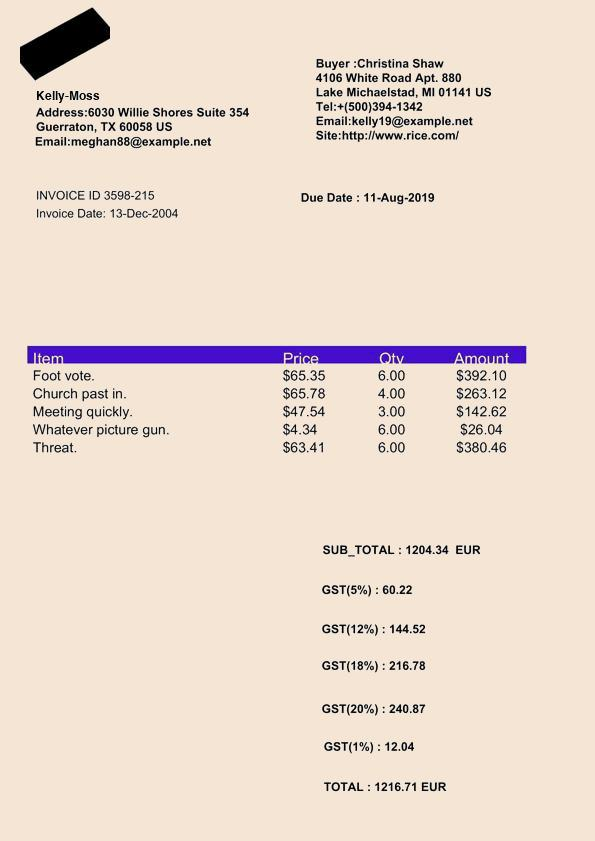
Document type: Invoice